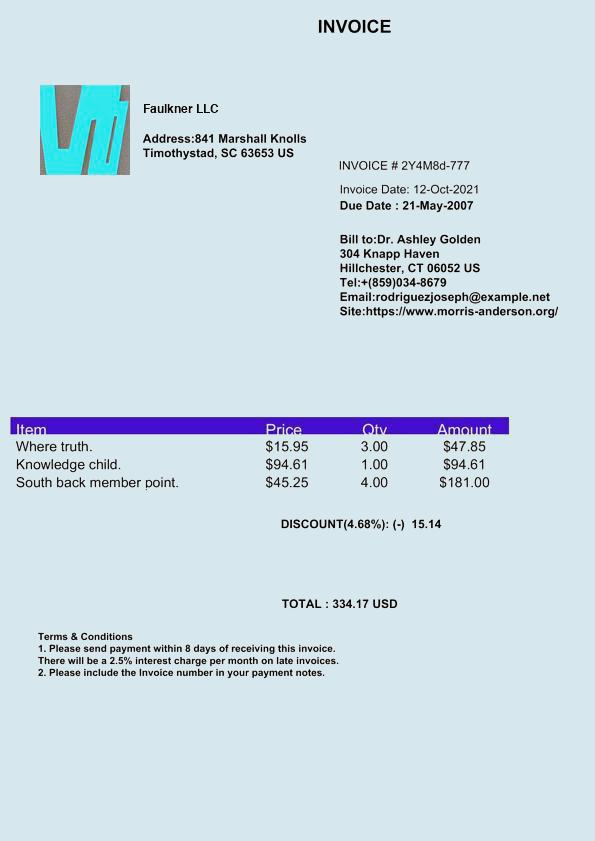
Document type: Invoice